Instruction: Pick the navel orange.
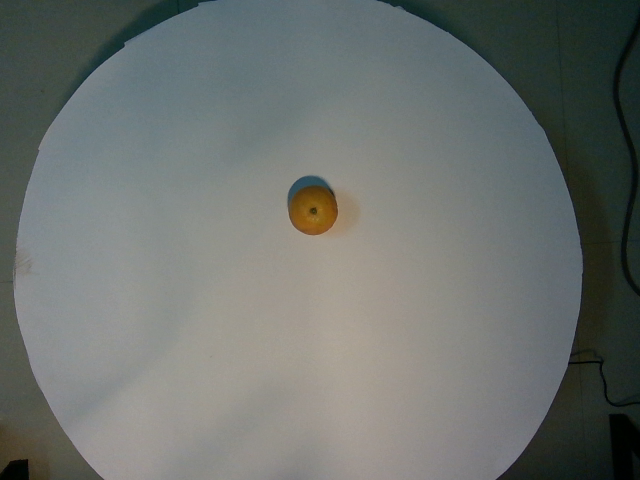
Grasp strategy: vertical